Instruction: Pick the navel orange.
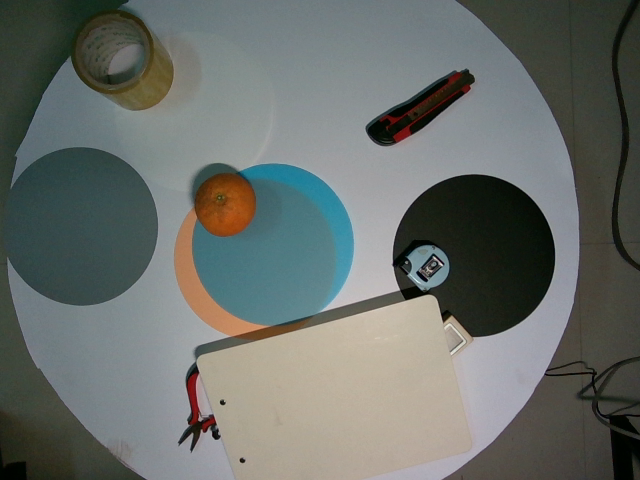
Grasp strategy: vertical